Question: How is the history relevant to the case?
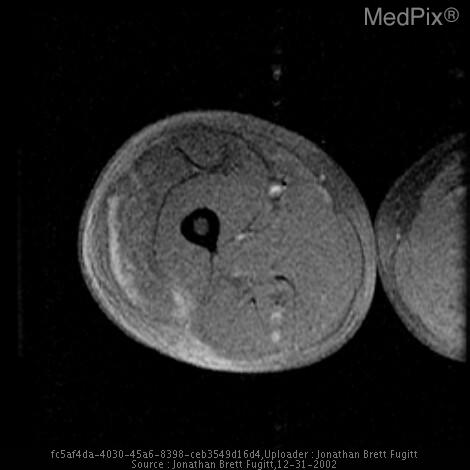
Answer: The patient's history of 57 y/o diabetic male presents to ER with painful swollen right upper leg progressing over two days. is key in understanding the case.